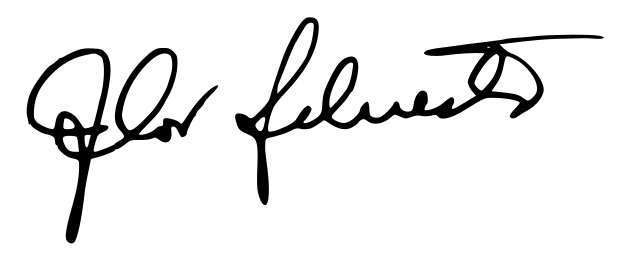
Signature of: flor silvestre